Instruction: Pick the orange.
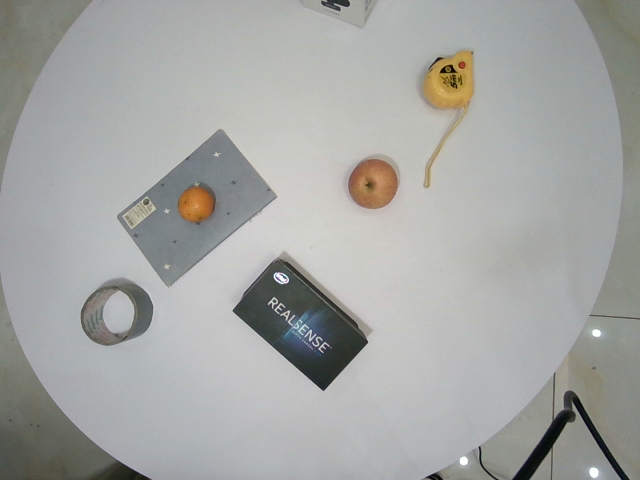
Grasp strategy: vertical